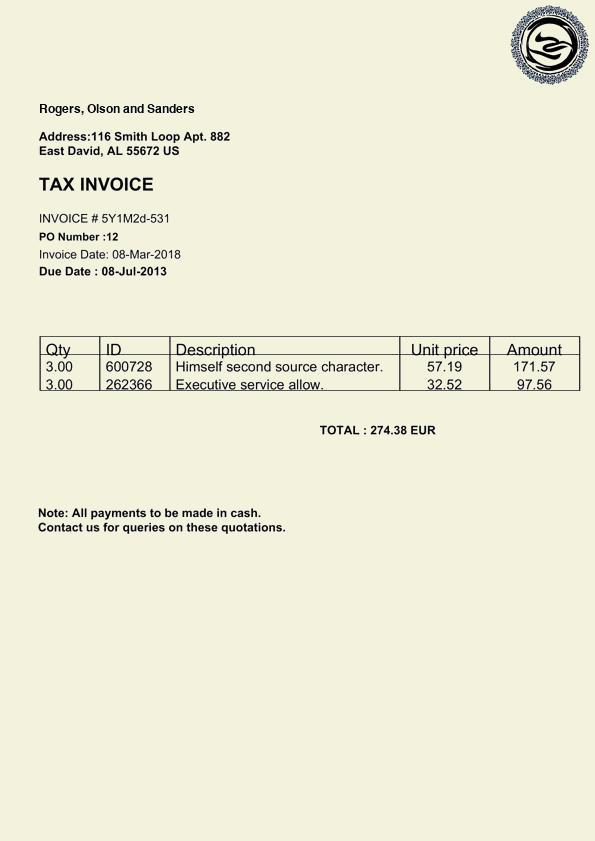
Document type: Invoice